Question: What appears to be the issue?
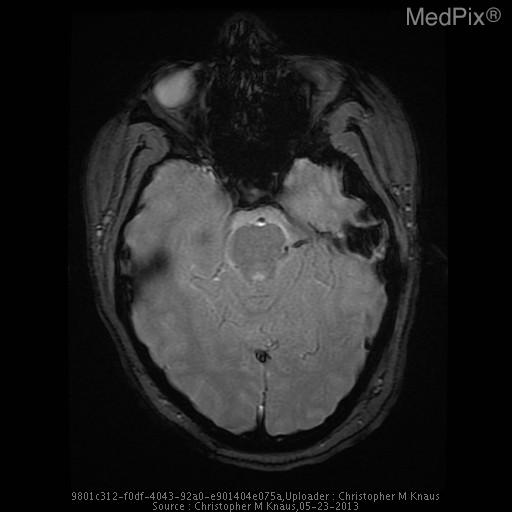
Answer: The findings suggest The vein of Galen, straight sinus, and dominant left transverse venous dural sinus are particularly hyperattenuating, and apparently prominent in caliber.

The superior sagittal sinus is notably less hyperattenuating and is normal in appearance.  The right transverse dural venous sinus is hypoplastic.

Gray/white matter discrimination is preserved.  There is no evidence for infarction or intracranial hemorrhage.  There are no brain masses or mass effect.  There is no hydrocephalus.

The skull is intact.  The partially imaged aerated portions of the skull base are free of significant effusions..

Impression: The vein of Galen, straight sinus, and dominant left transverse venous dural sinus are all particularly hyperattenuating and apparently prominent in caliber, all very concerning for thrombosis.. The GRE sequence reverifies GRE blooming consistent with thrombosis within the vein of Galen, straight sinus, left dominant transverse venous sinus and sigmoid sinus and demonstrates no GRE blooming within the brain parenchyma suggestive of brain parenchymal hemorrhage.. The patient might have a history of 17 yo girl presents with left sided facial weakness and numbness and the worst headache of her life that is rated 10/10.  The headache has been progressive for about 24 hours.  She has a history of migraine, but the patient states that her current headache does not feel like her typical migraine headache..